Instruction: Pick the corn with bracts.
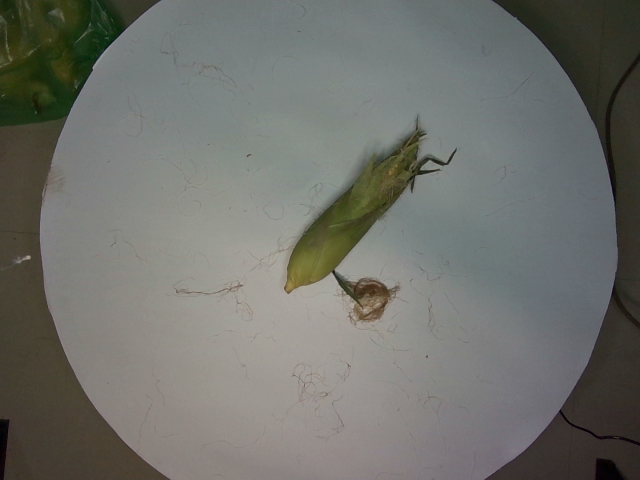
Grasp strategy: vertical